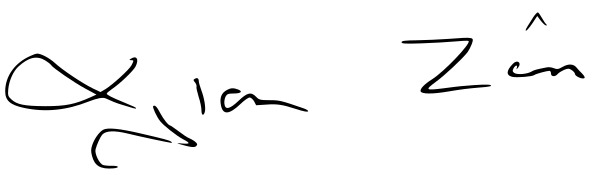
Signature of: alki zei